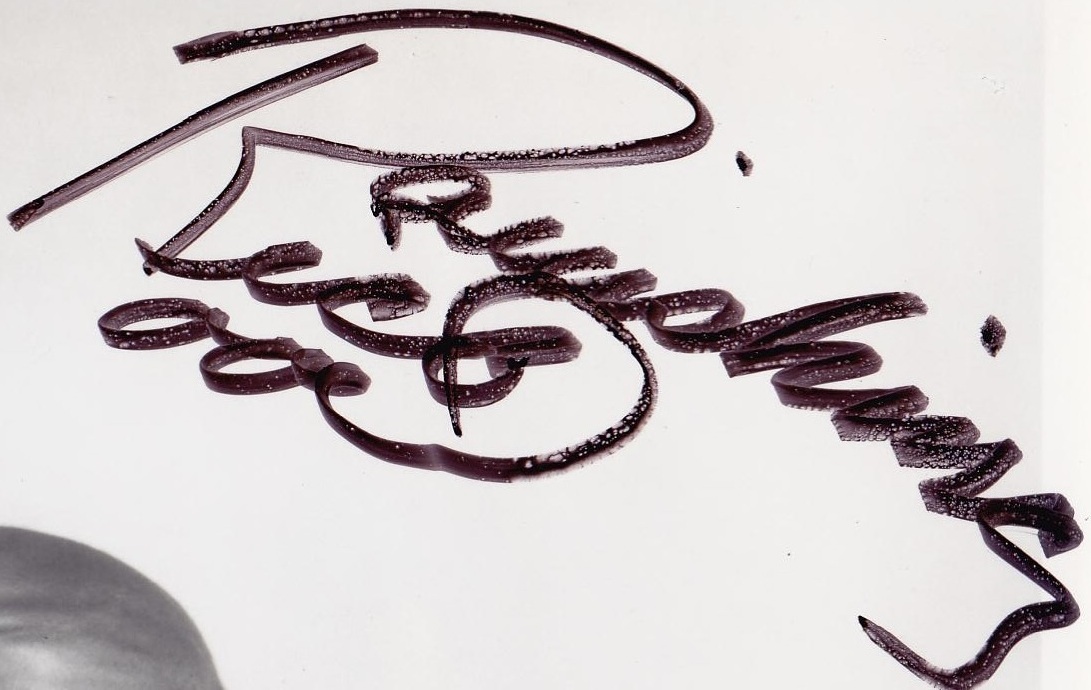
Signature of: rick rude